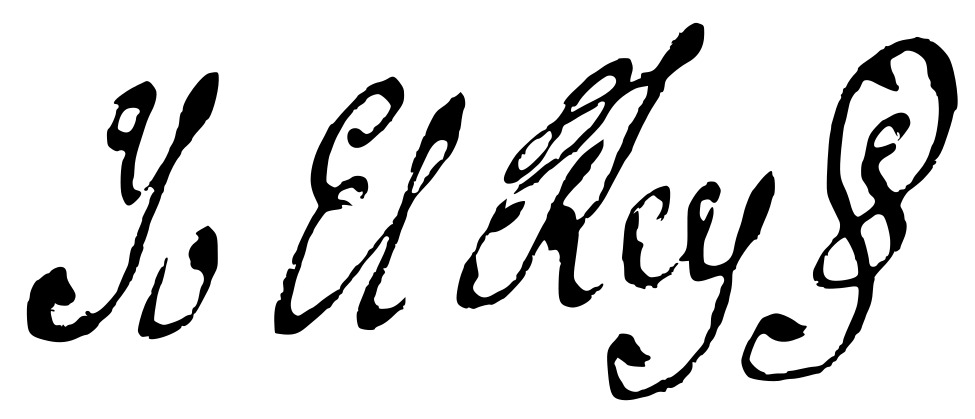
Signature of: charles iii of spain